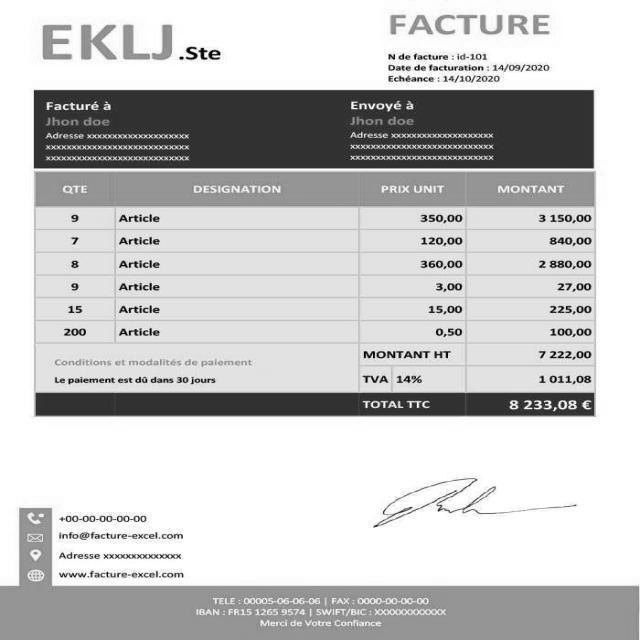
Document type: Invoice